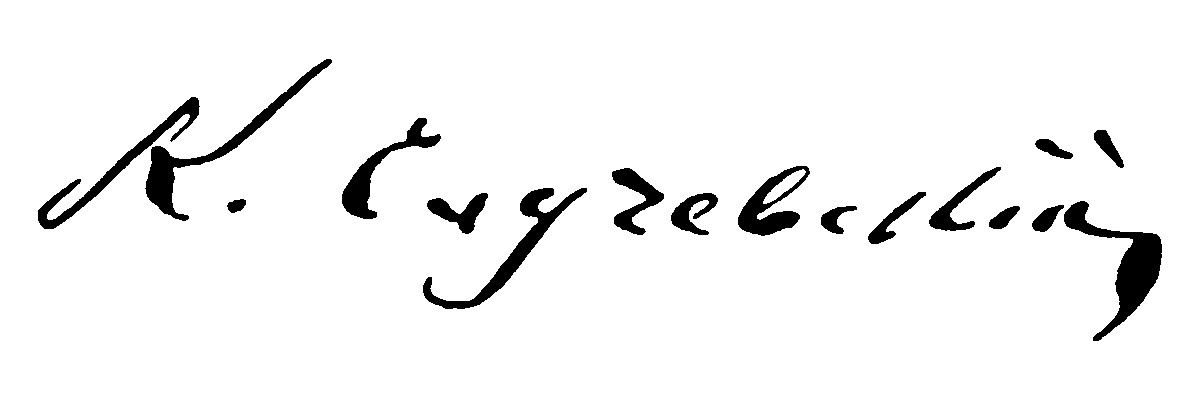
Signature of: konstantin sluchevsky